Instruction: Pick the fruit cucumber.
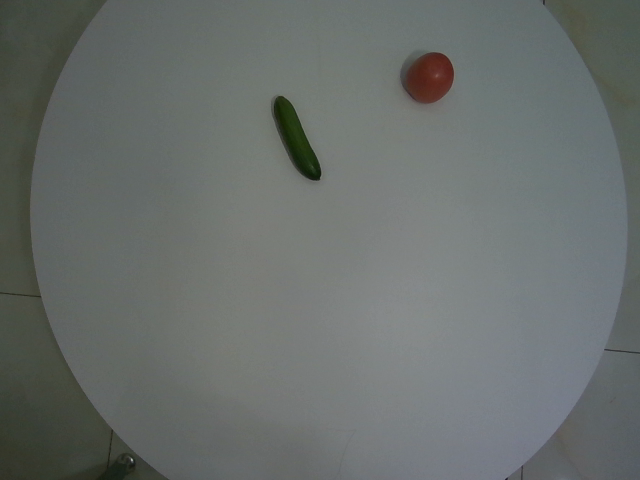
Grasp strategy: vertical